Question: How does the patient history play a role?
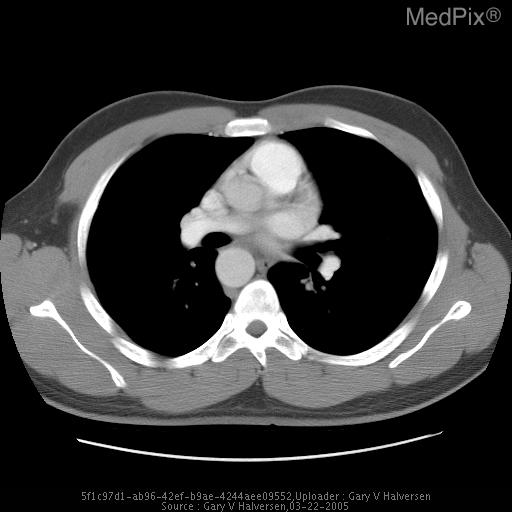
Answer: The patient's history of Vomiting 4 days prior, now with cough and chest pain. is key in understanding the case.